Question: By what date must an appeal be filed according to the document?
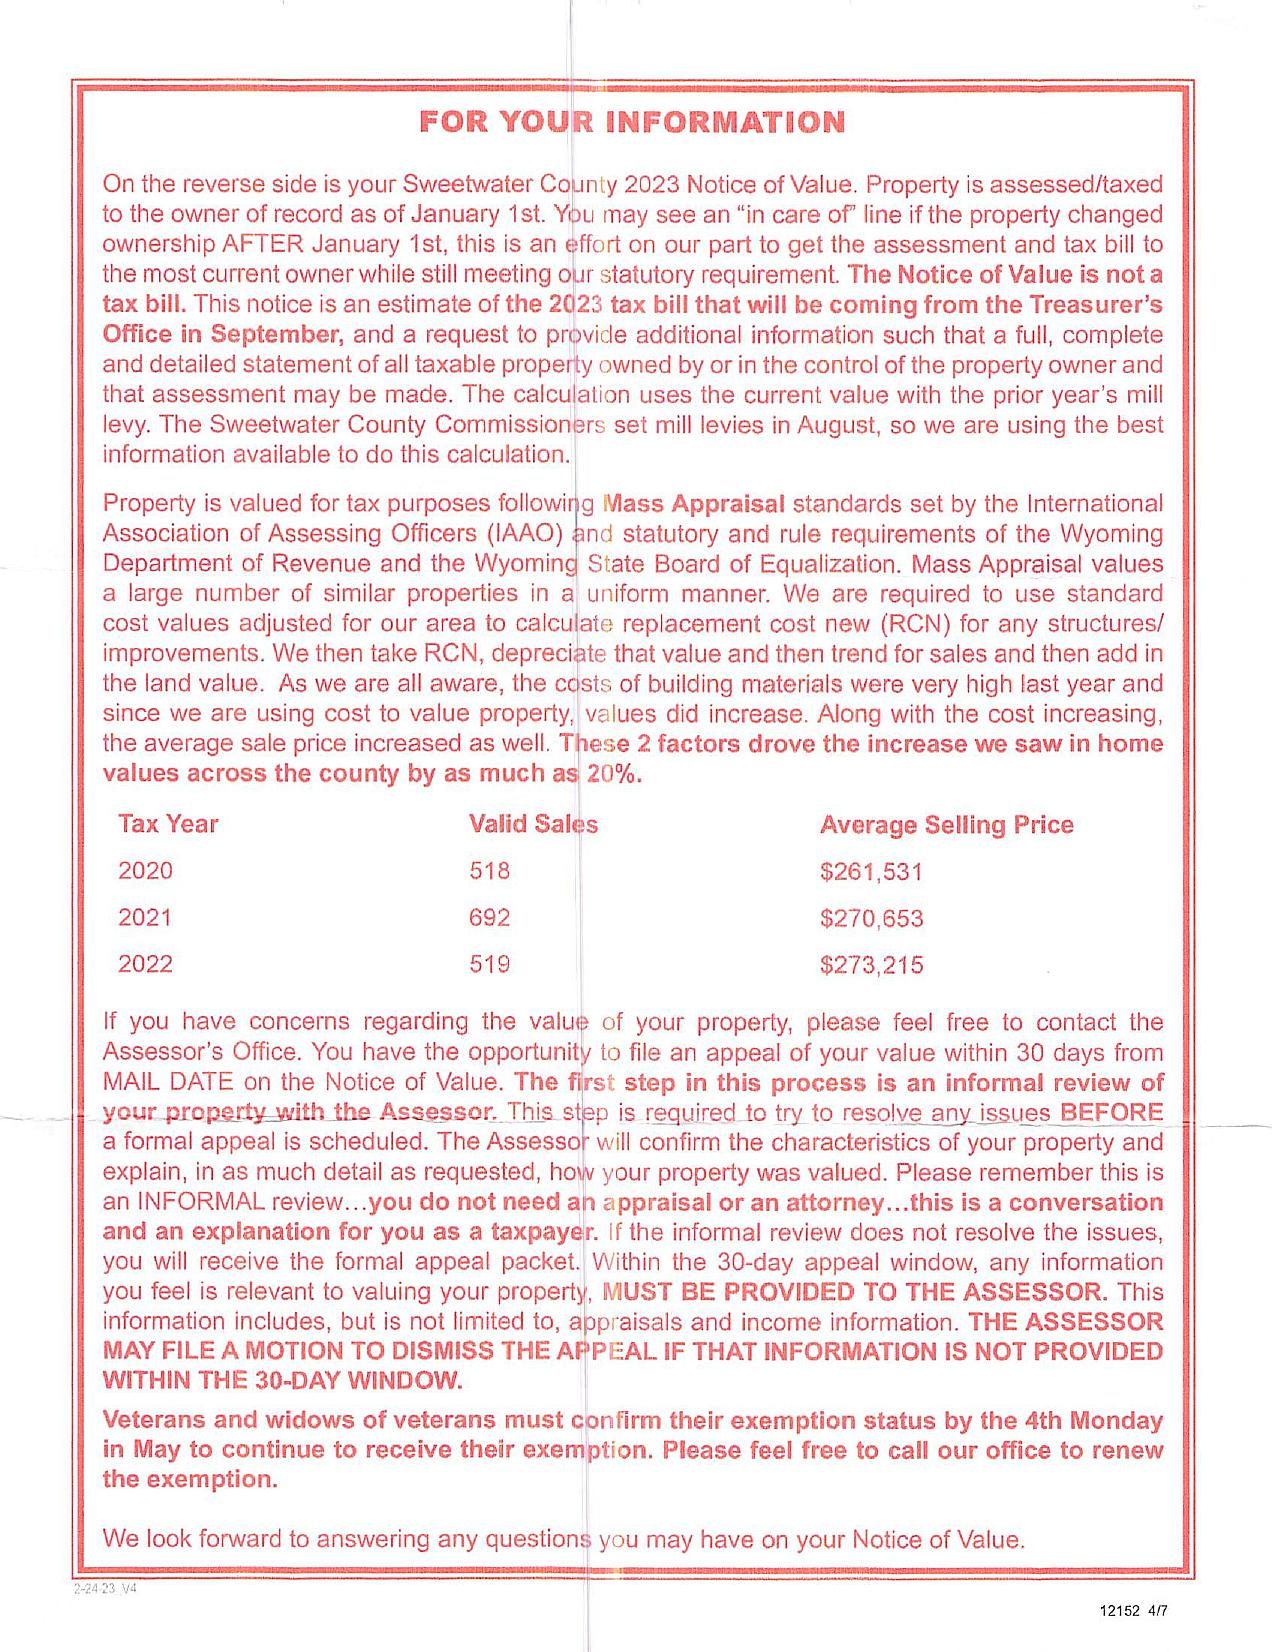
Answer: "within 30 days from MAIL DATE on the Notice of Value"